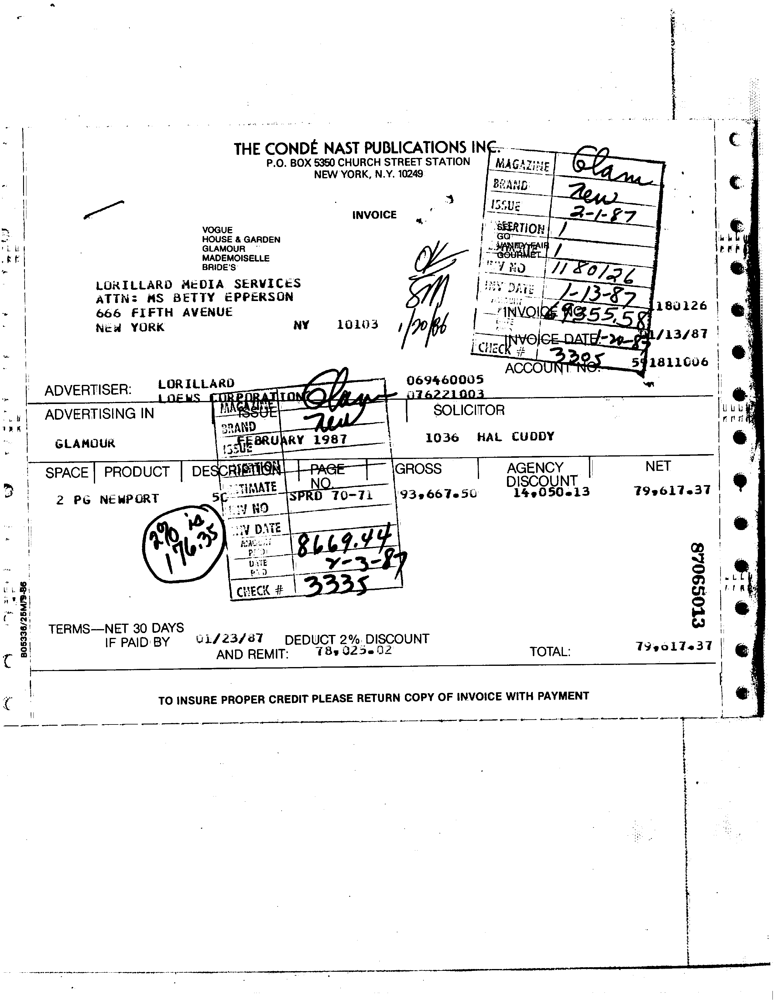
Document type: Invoice